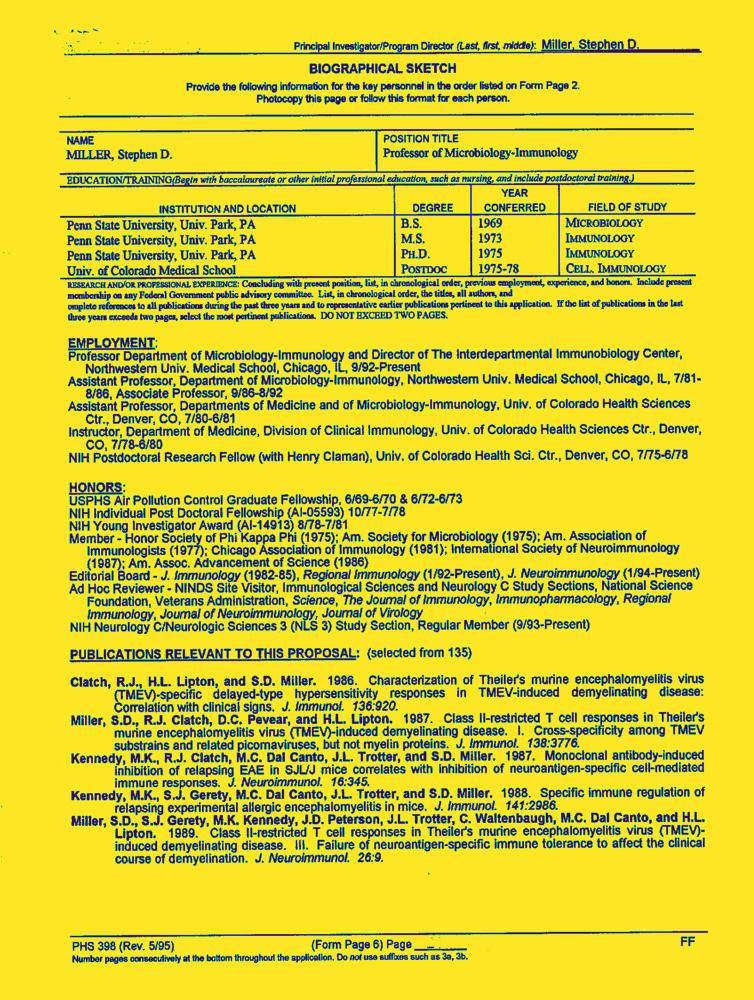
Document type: Resume-Doc